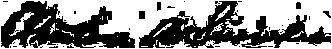
Signature of: clinton a snowden